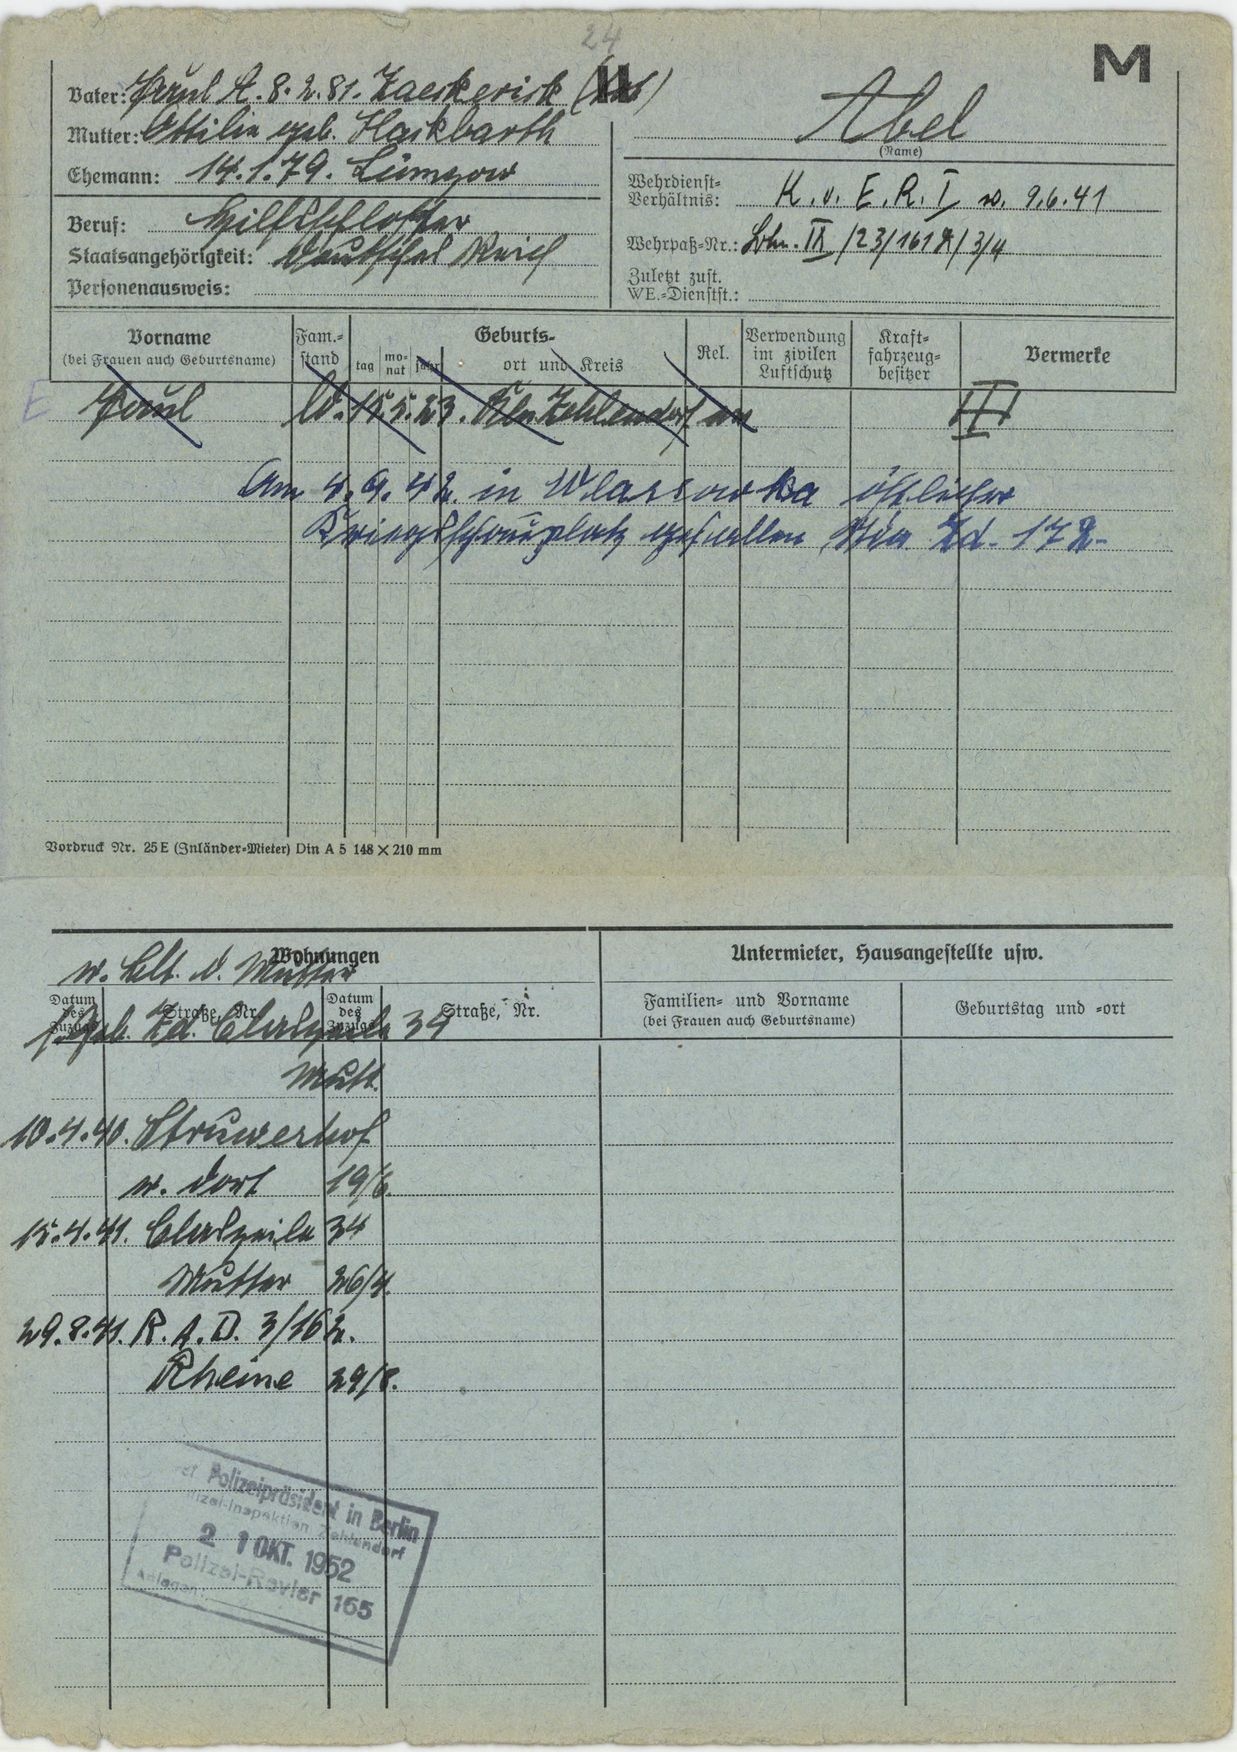
Abel